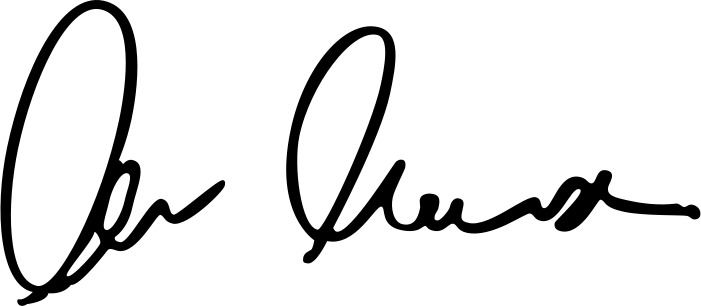
Signature of: brie larson